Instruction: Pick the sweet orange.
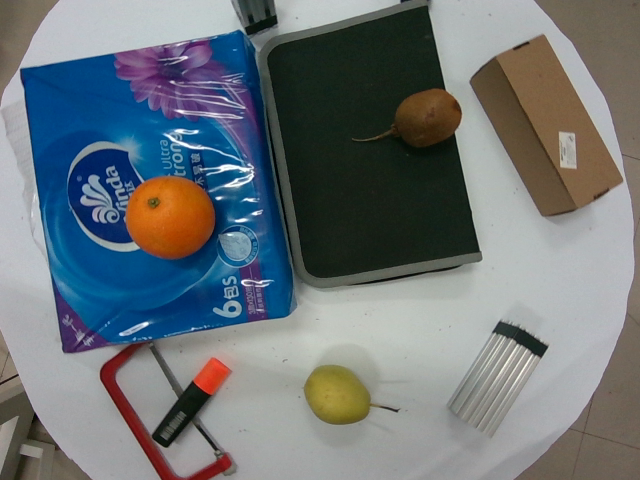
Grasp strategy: vertical